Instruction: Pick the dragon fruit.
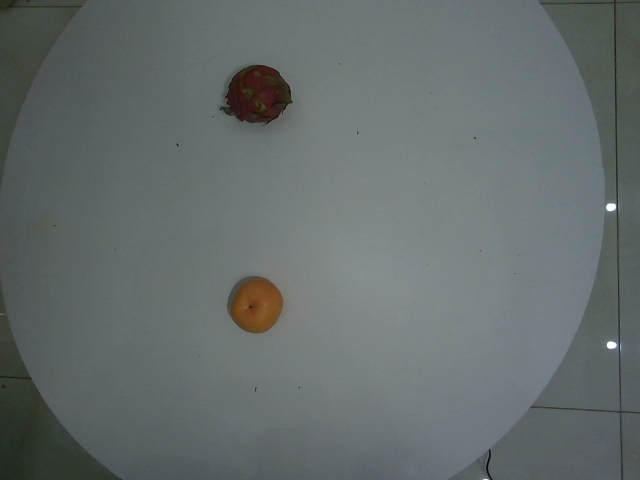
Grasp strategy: vertical